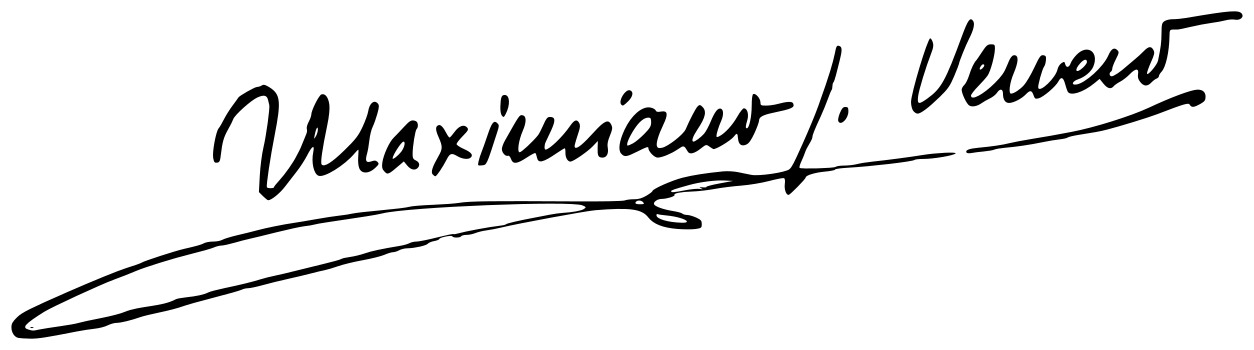
Signature of: maximiano garcía venero